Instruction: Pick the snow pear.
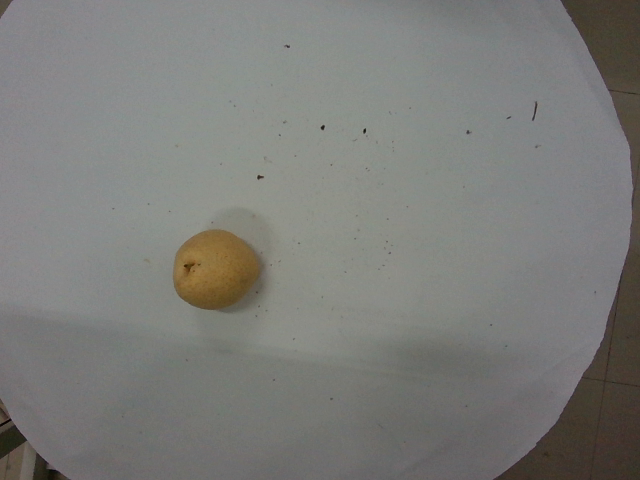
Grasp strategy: vertical